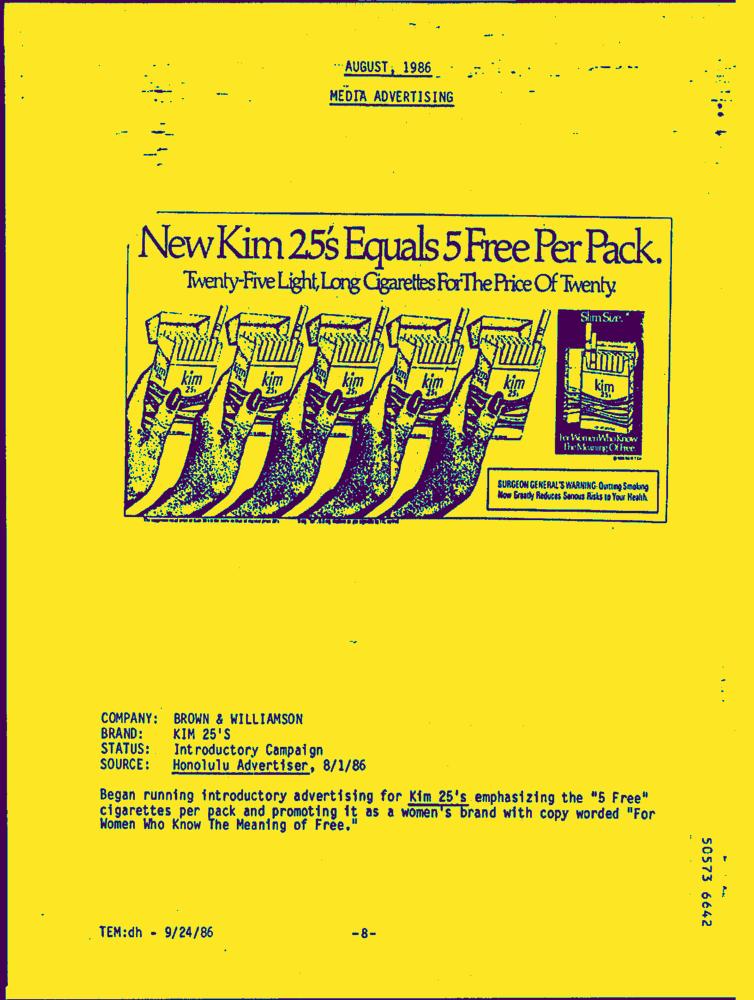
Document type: AD